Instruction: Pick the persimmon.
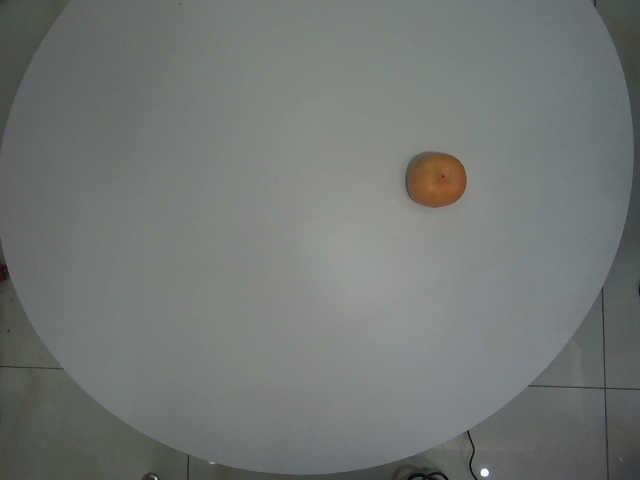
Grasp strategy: vertical